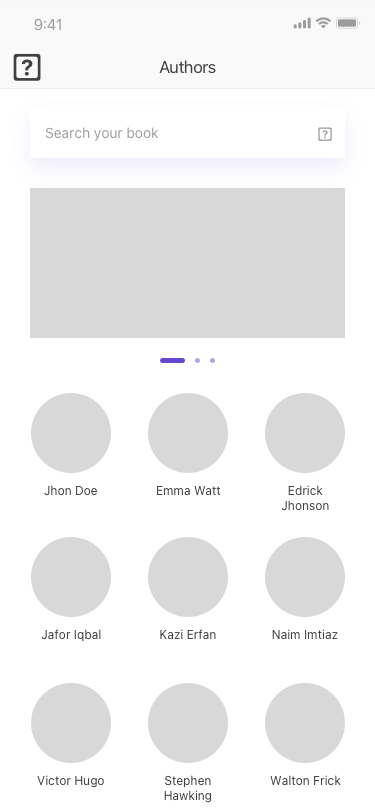
Text in this UI design:
Search your book

Jhon Doe
Jafor Iqbal
Victor Hugo
Emma Watt
Kazi Erfan
Stephen
Hawking
Edrick
Jhonson
Naim Imtiaz
Walton Frick
Authors

Walton Frick
waltonfrick@gmail.com
Home

About

Categories

Blog

Contact

Log Out
